Question: What could the diagnosis suggest?
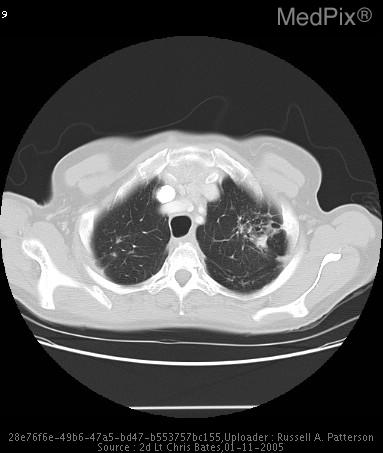
Answer: The possible diagnosis includes Nodular Interstitial Pattern: Granulomatous diseases both infectious (TB, Fungal, Bacteria, Atypical mycobacterium) and non- infectious (Sarcoidosis, Vasculitis-granulomatosis diseases, Histiocytosis) Hematogenous spread of malignancy, and, Pneumoconiosis..